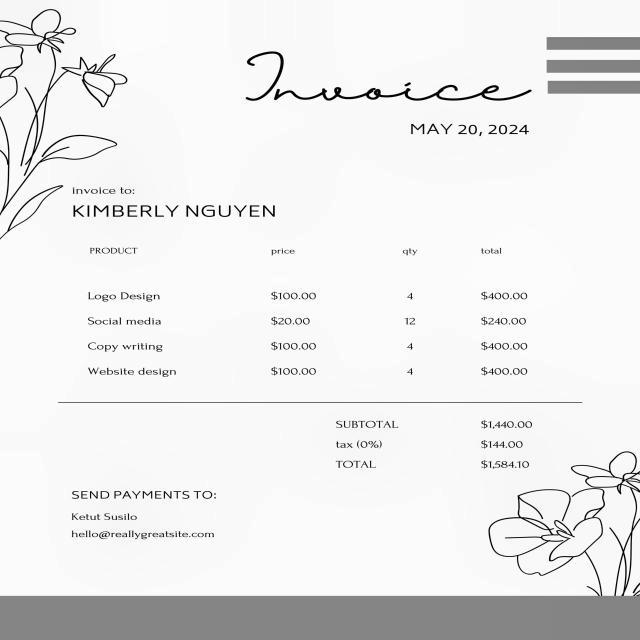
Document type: Invoice